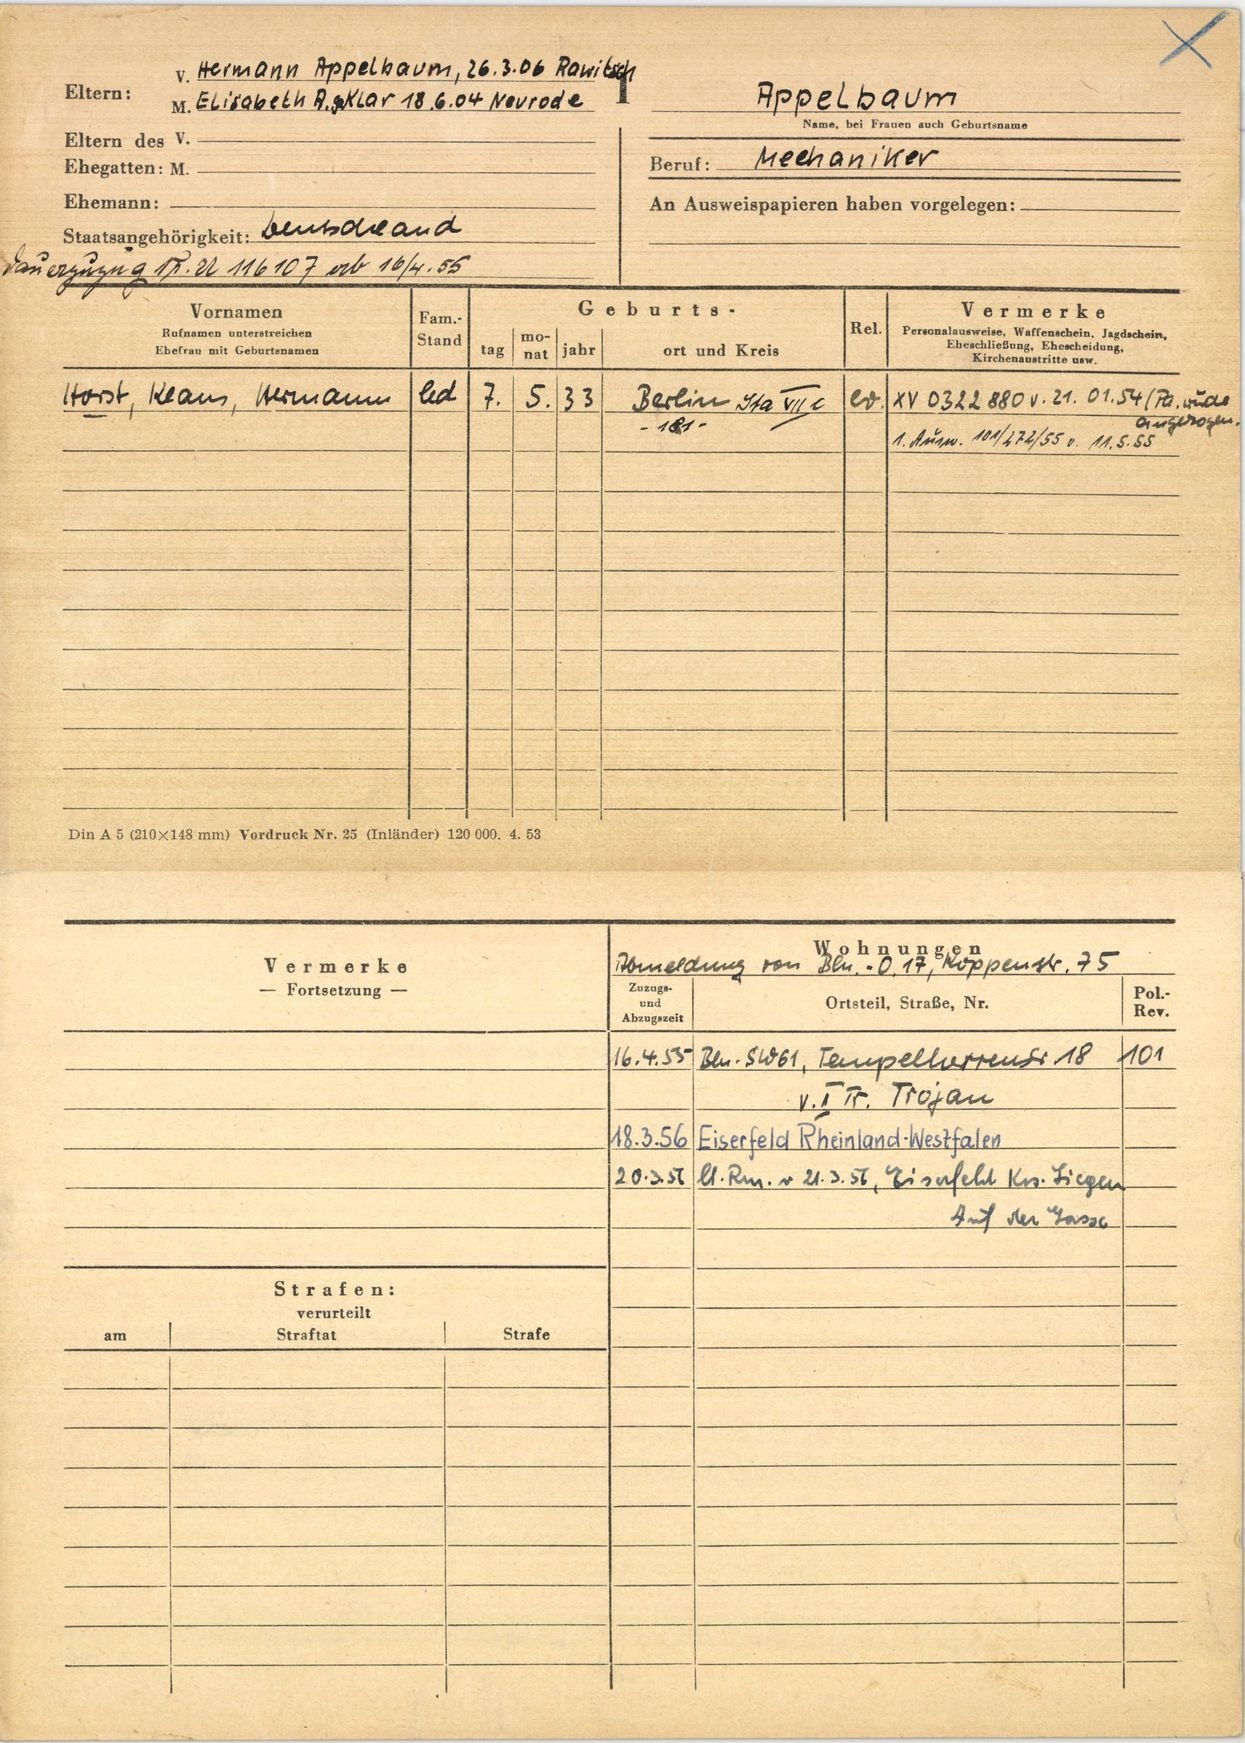
Appelbaum